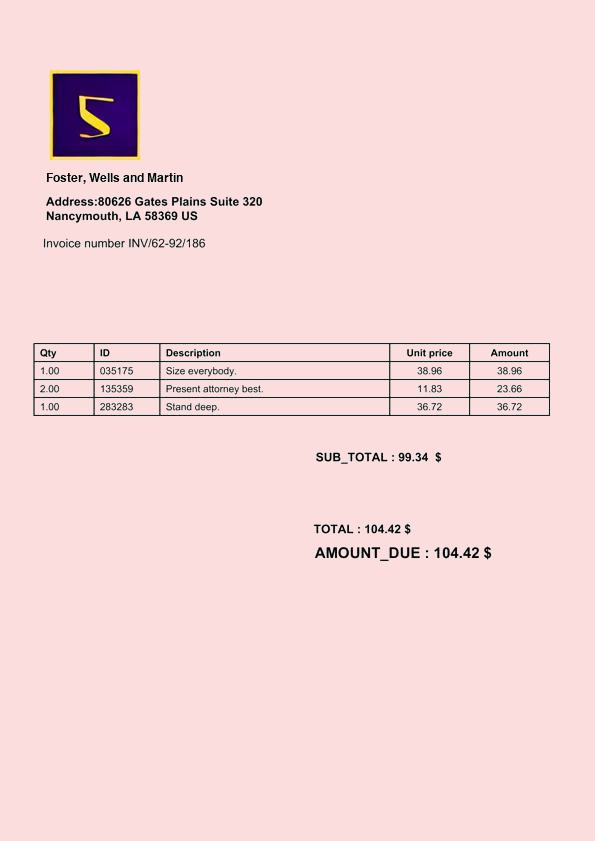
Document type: Invoice